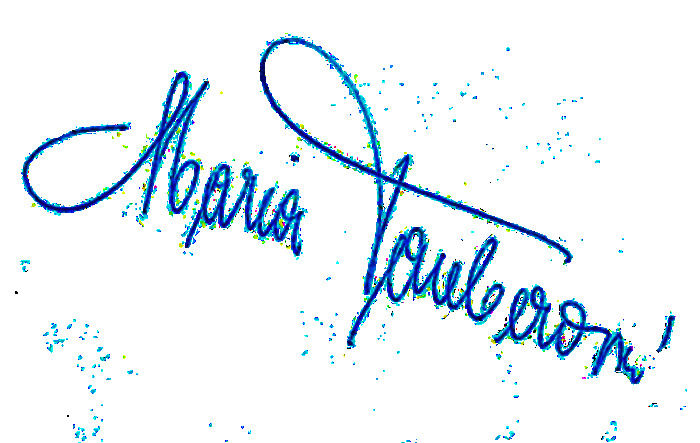
Signature of: maria tauberová